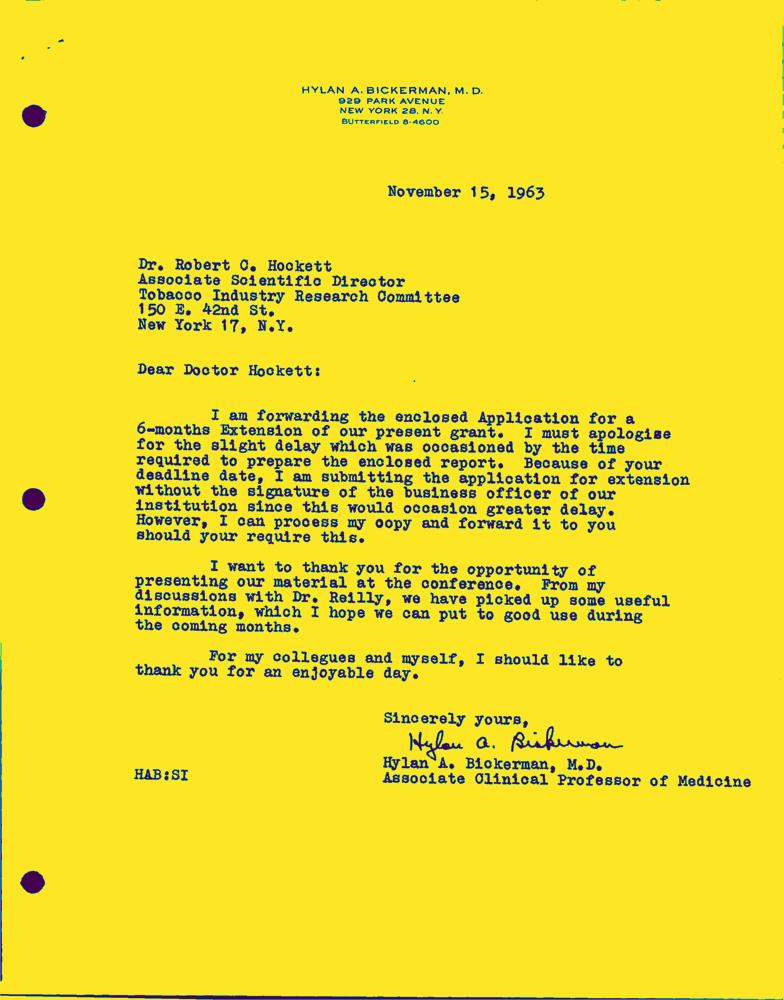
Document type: Letter-Doc